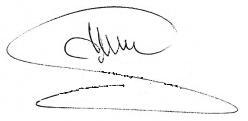
Signature of: hugo moyano